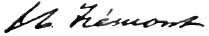
Signature of: john c frémont